Question: How does the patient history play a role?
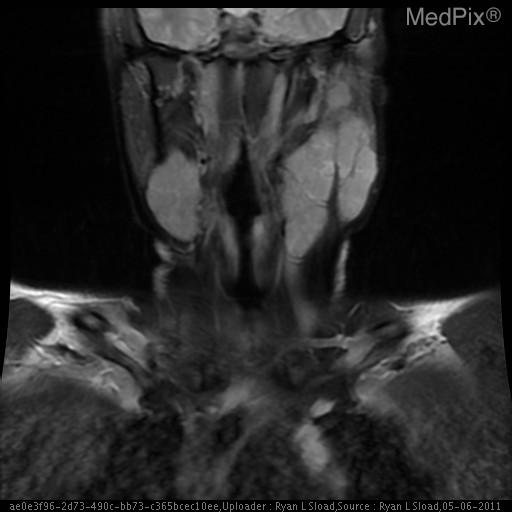
Answer: The patient's history of 32 year old woman with a 2 year history of slowly growing lump on neck along and progressive shortness of breath.  No history of fevers, weight loss or recent illness.  Patient had recently undergone dental procedure around time the lump was first noted. is key in understanding the case.